Question: Talk about the condition:
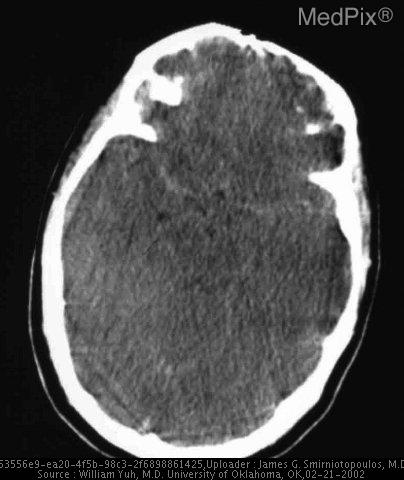
Answer: The disease is discussed as: Diffuse cerebral swelling (either from edema or hyperemia) cause profound increased intracranial pressure.  This may eventually progress to a complete cessation of cerebral perfusion and subsequent brain death.

A number of traumatic, toxic, metabolic, and vascular lesions may lead to diffuse cerebral swelling.  In some situations, the brain may be edematous (lower than normal attenuation) except for the outer cortex and the pial vessels.  In this situation, the appearance may mimic the high attenuation in the subarachnoid space that is more commonly caused by subarachnoid hemorrhage (SAH).

Real Subarachnoid Hemorrhage:
http://rad.usuhs.mil/medpix/radpix.html?mode=single&recnum=691